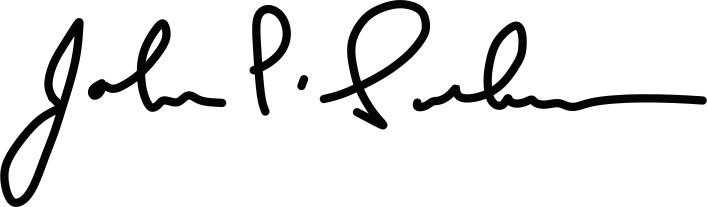
Signature of: john sarbanes